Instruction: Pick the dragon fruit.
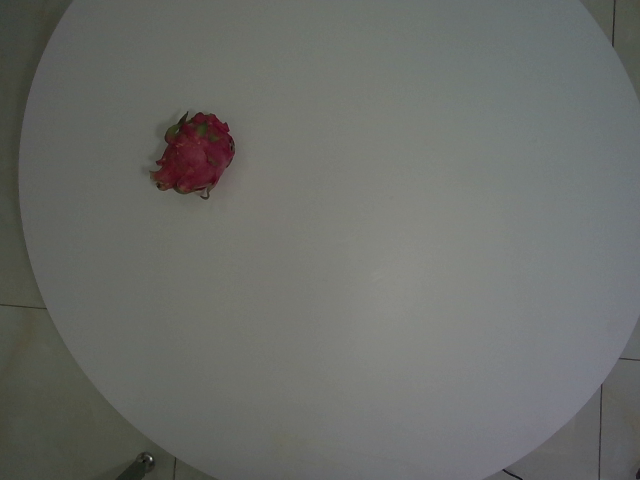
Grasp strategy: vertical